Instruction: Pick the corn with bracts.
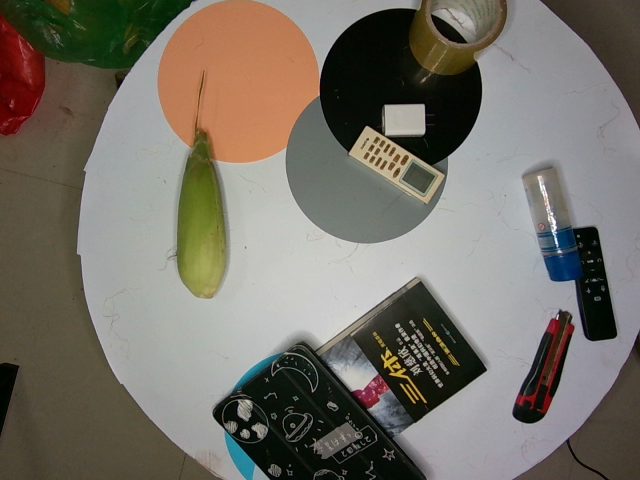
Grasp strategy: vertical